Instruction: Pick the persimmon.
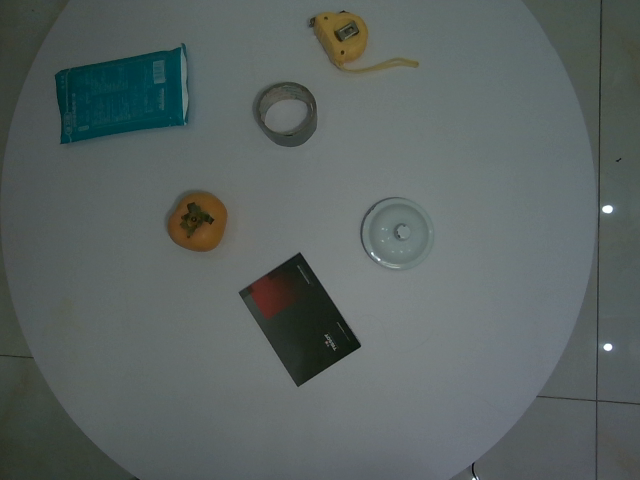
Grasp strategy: vertical